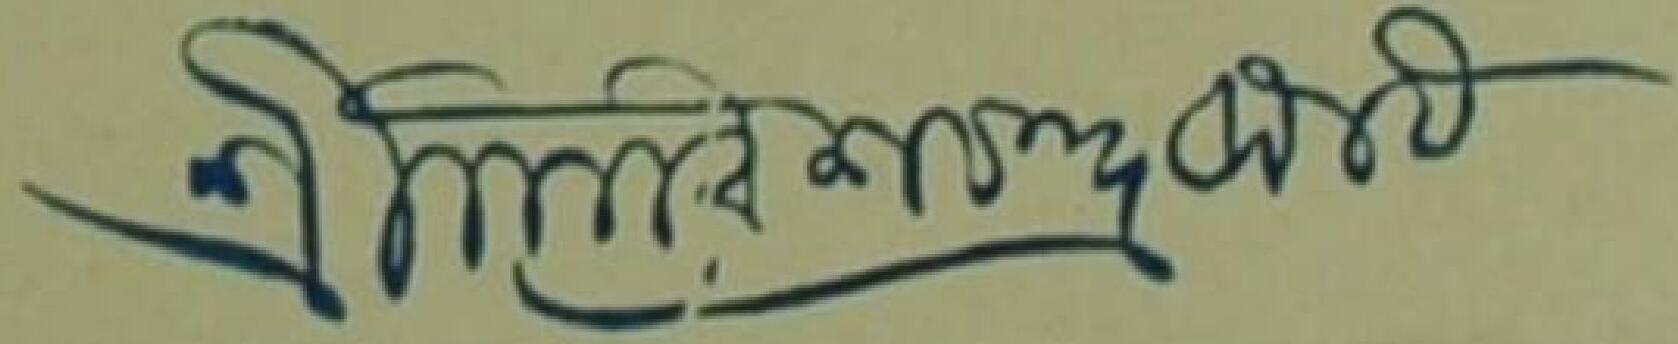
Signature of: girish chandra ghosh